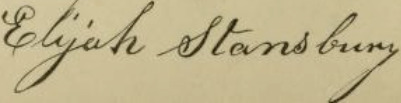
Signature of: elijah stansbury jr